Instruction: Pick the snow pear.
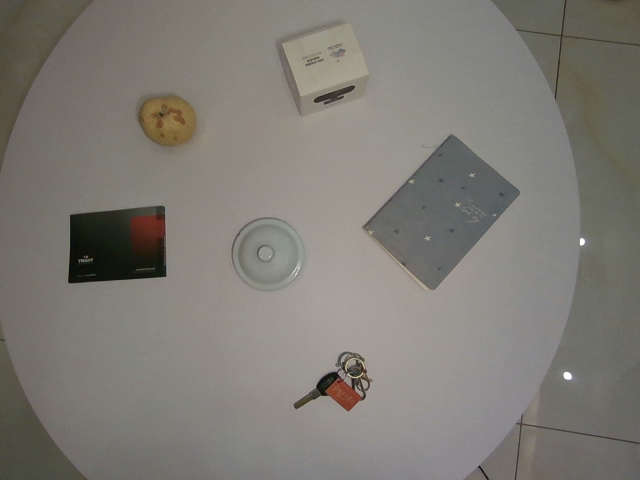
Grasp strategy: vertical